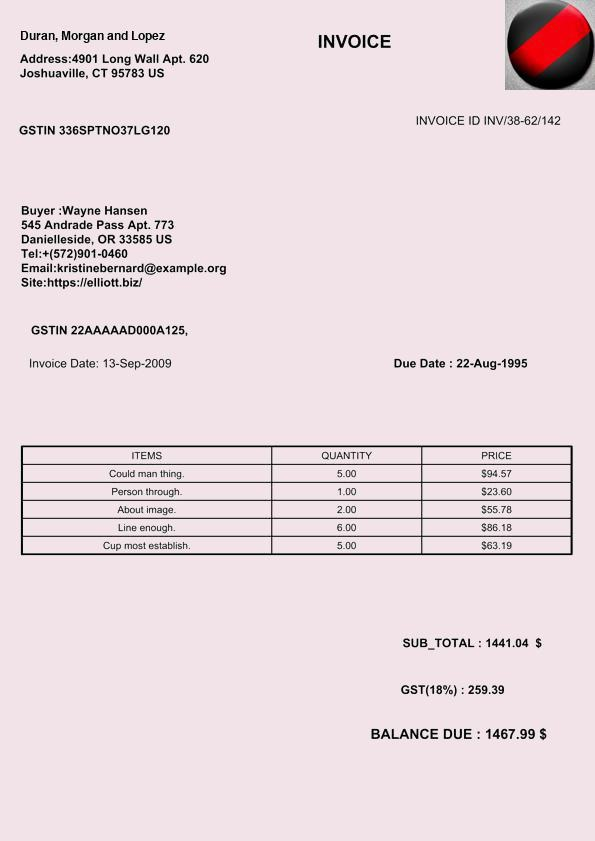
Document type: Invoice